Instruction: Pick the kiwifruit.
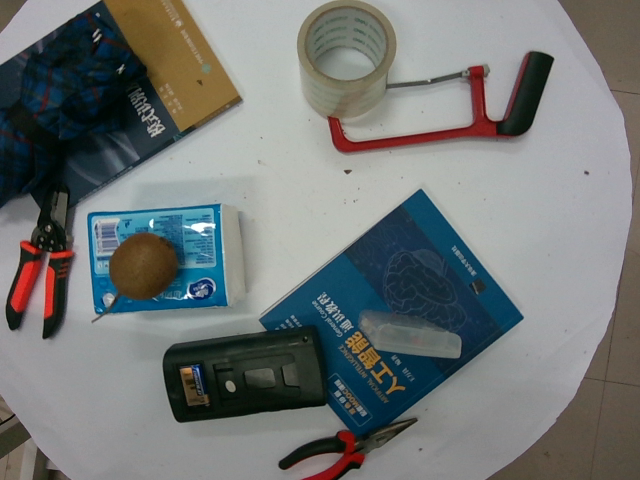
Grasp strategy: vertical